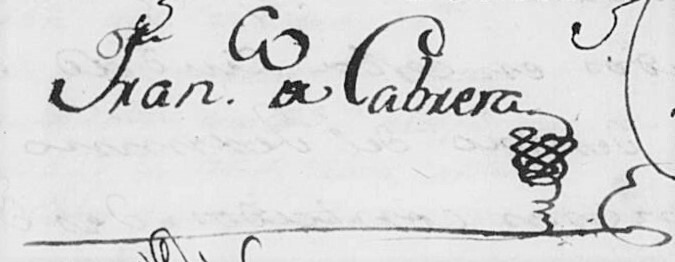
Signature of: francisco de cabrera